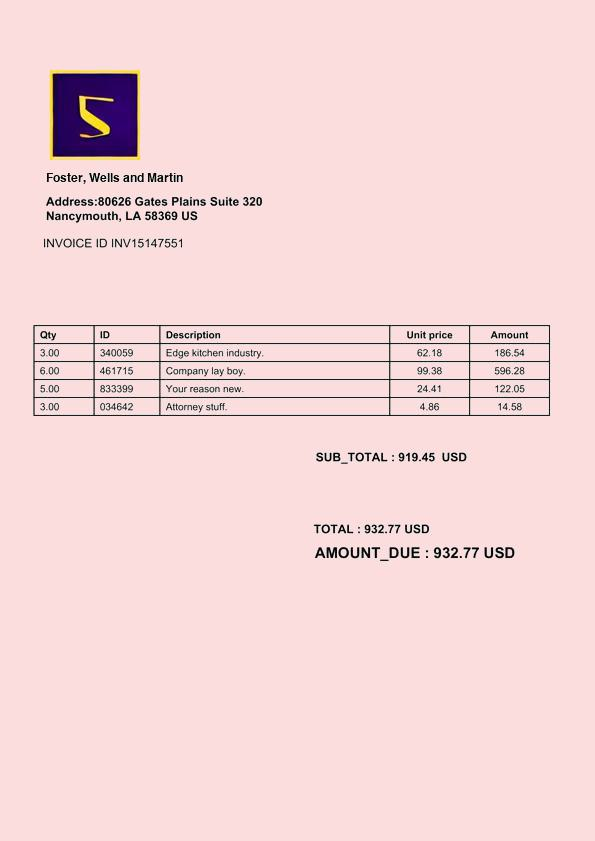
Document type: Invoice